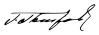
Signature of: gyorche petrov